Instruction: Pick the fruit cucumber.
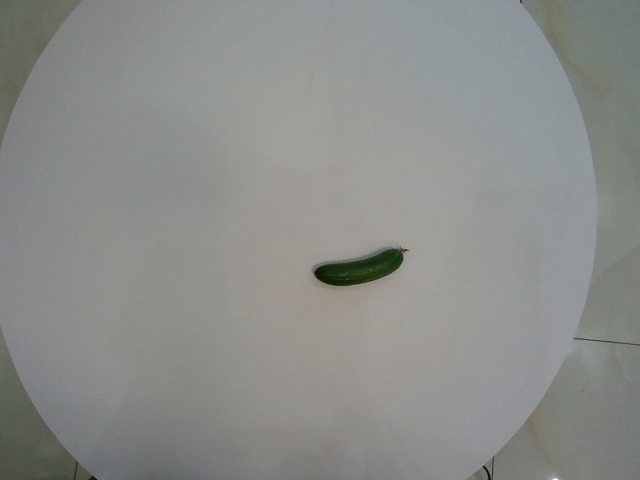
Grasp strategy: vertical